Question: How is the history relevant to the case?
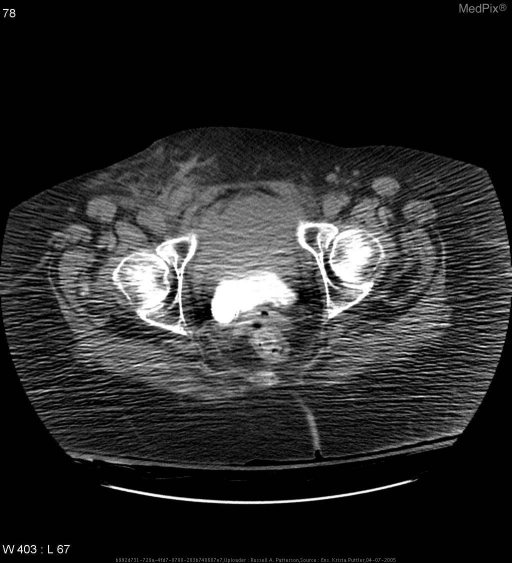
Answer: The patient's history of 58yo F, PMH significant for DVTx3 on coumadin therapy at home, currently on Lovenox window, POD #1 s/p normal cardiac catheterization, continued hypotension s/p cath, had an episode of lightheadedness with fall. is key in understanding the case.